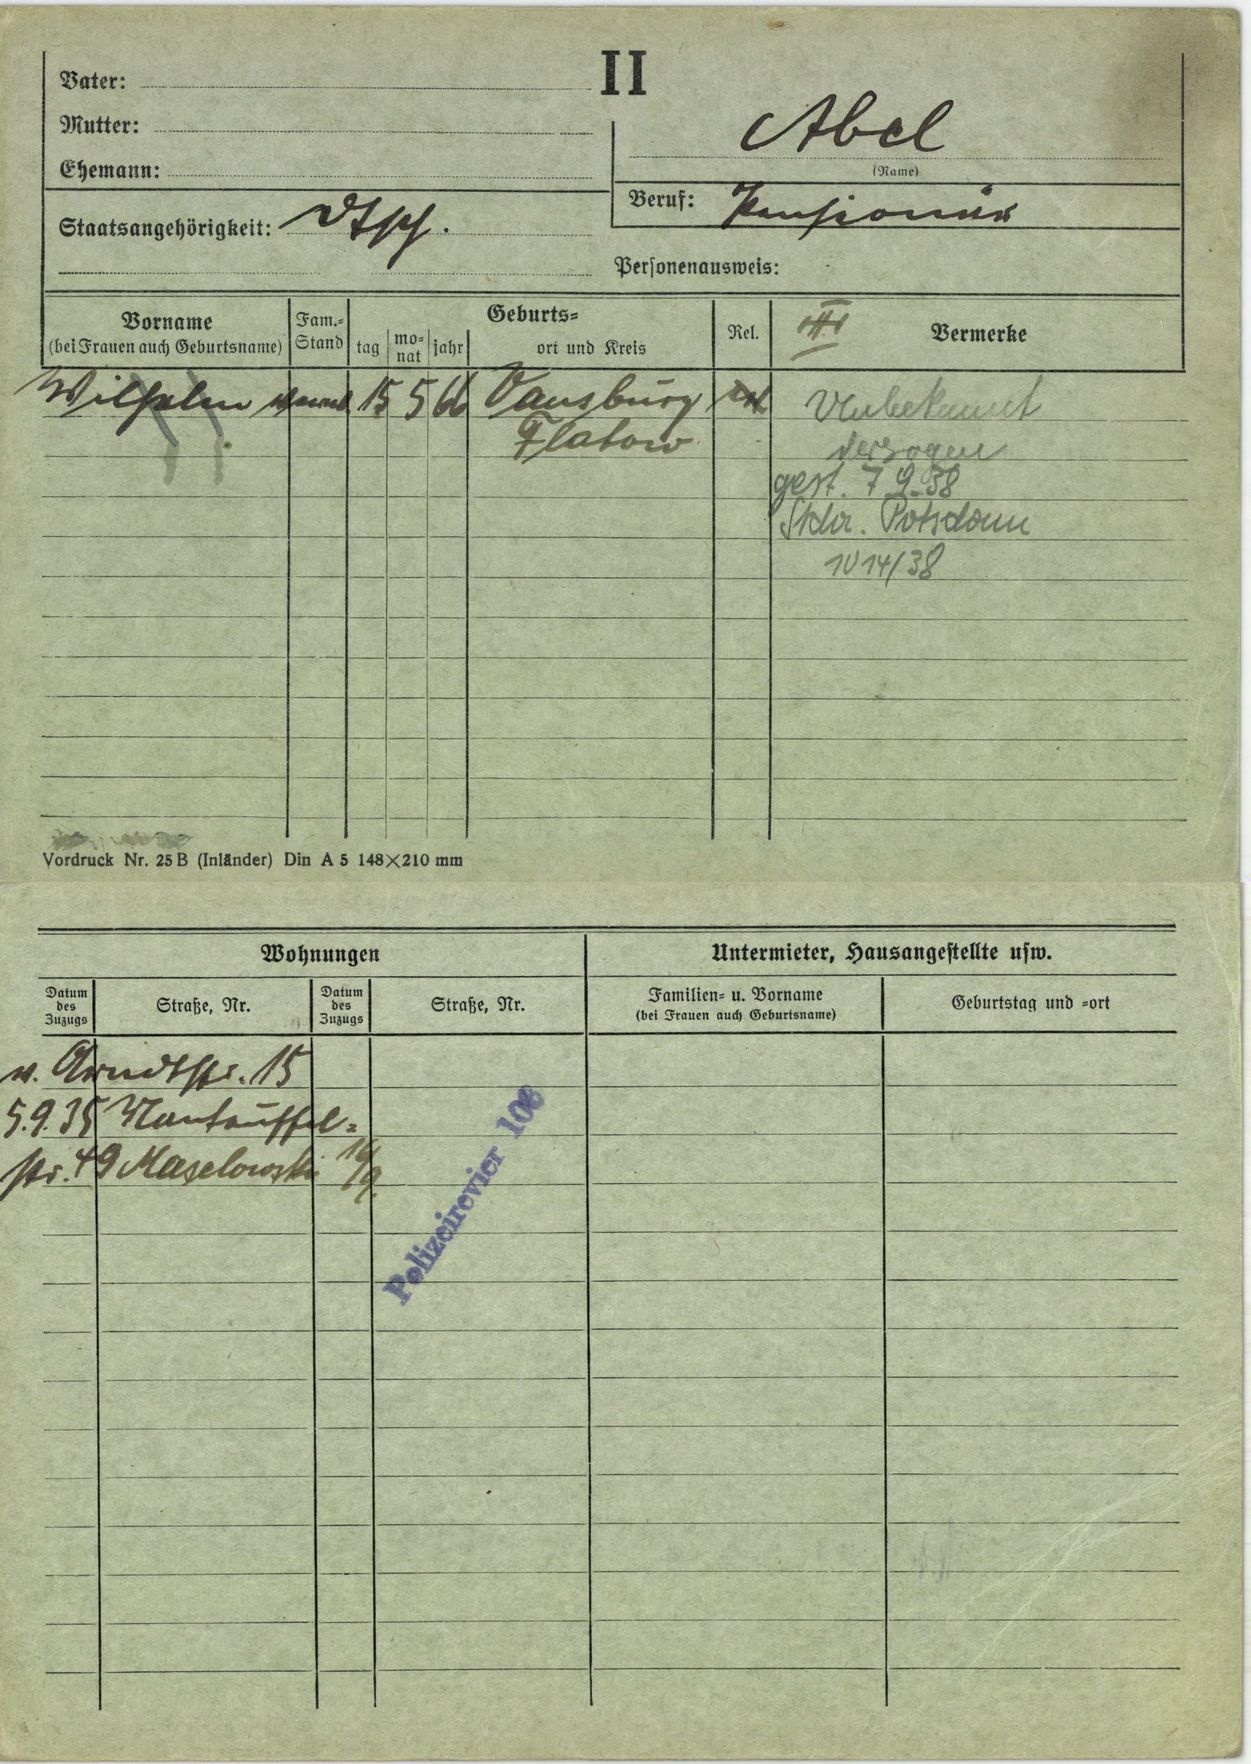
Abel